Identify and extract the amount in words, amount in numbers, payee name, cheque date, and bank name from the image.
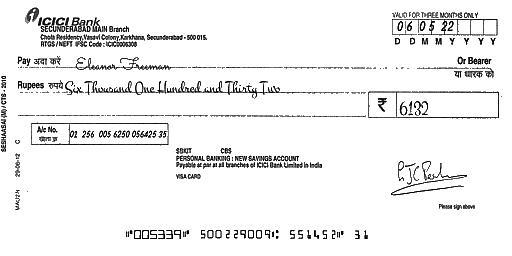
amt_in_words: Six Thousand One Hundred and Thirty Two
amt_in_figures: 6132
payee_name: Eleanor Freeman
bank_name: ICICI Bank
cheque_date: 06/05/22